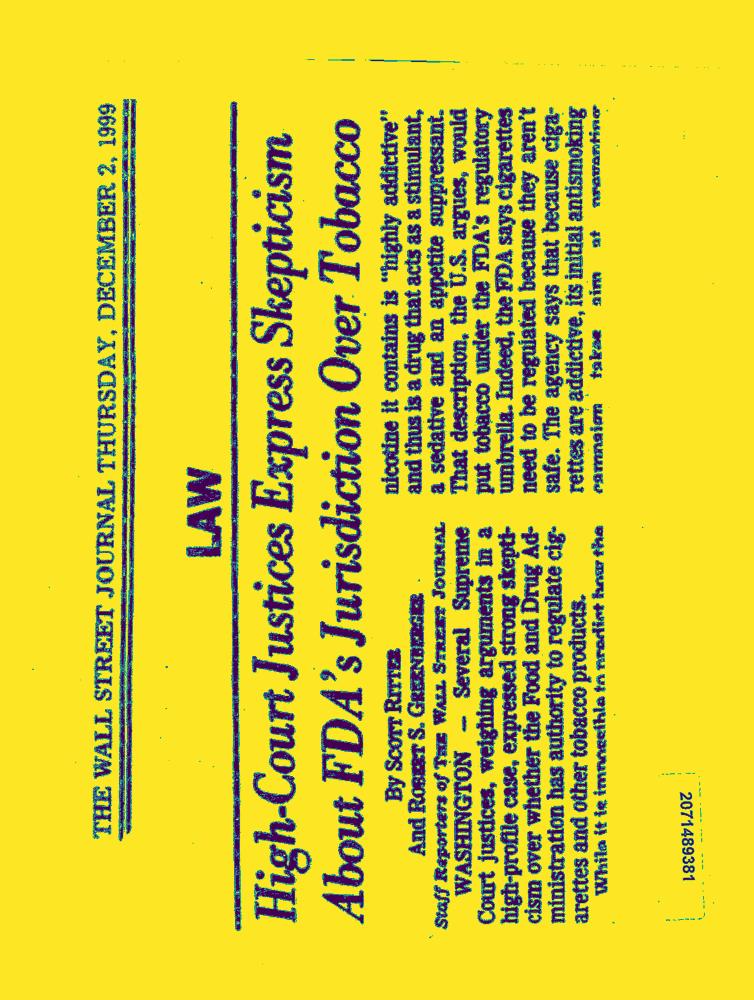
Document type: News-Article